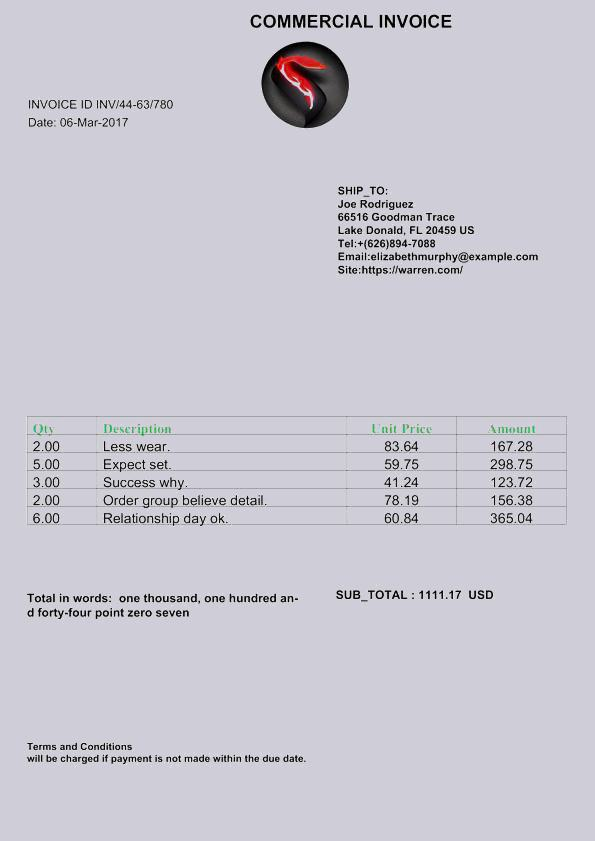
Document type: Invoice